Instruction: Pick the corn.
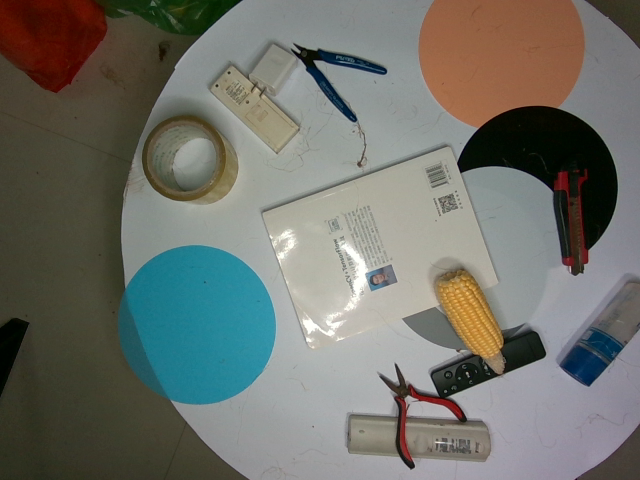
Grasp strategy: vertical